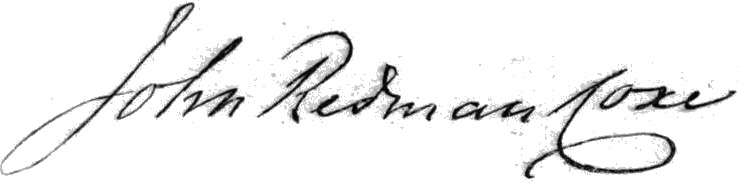
Signature of: john redman coxe